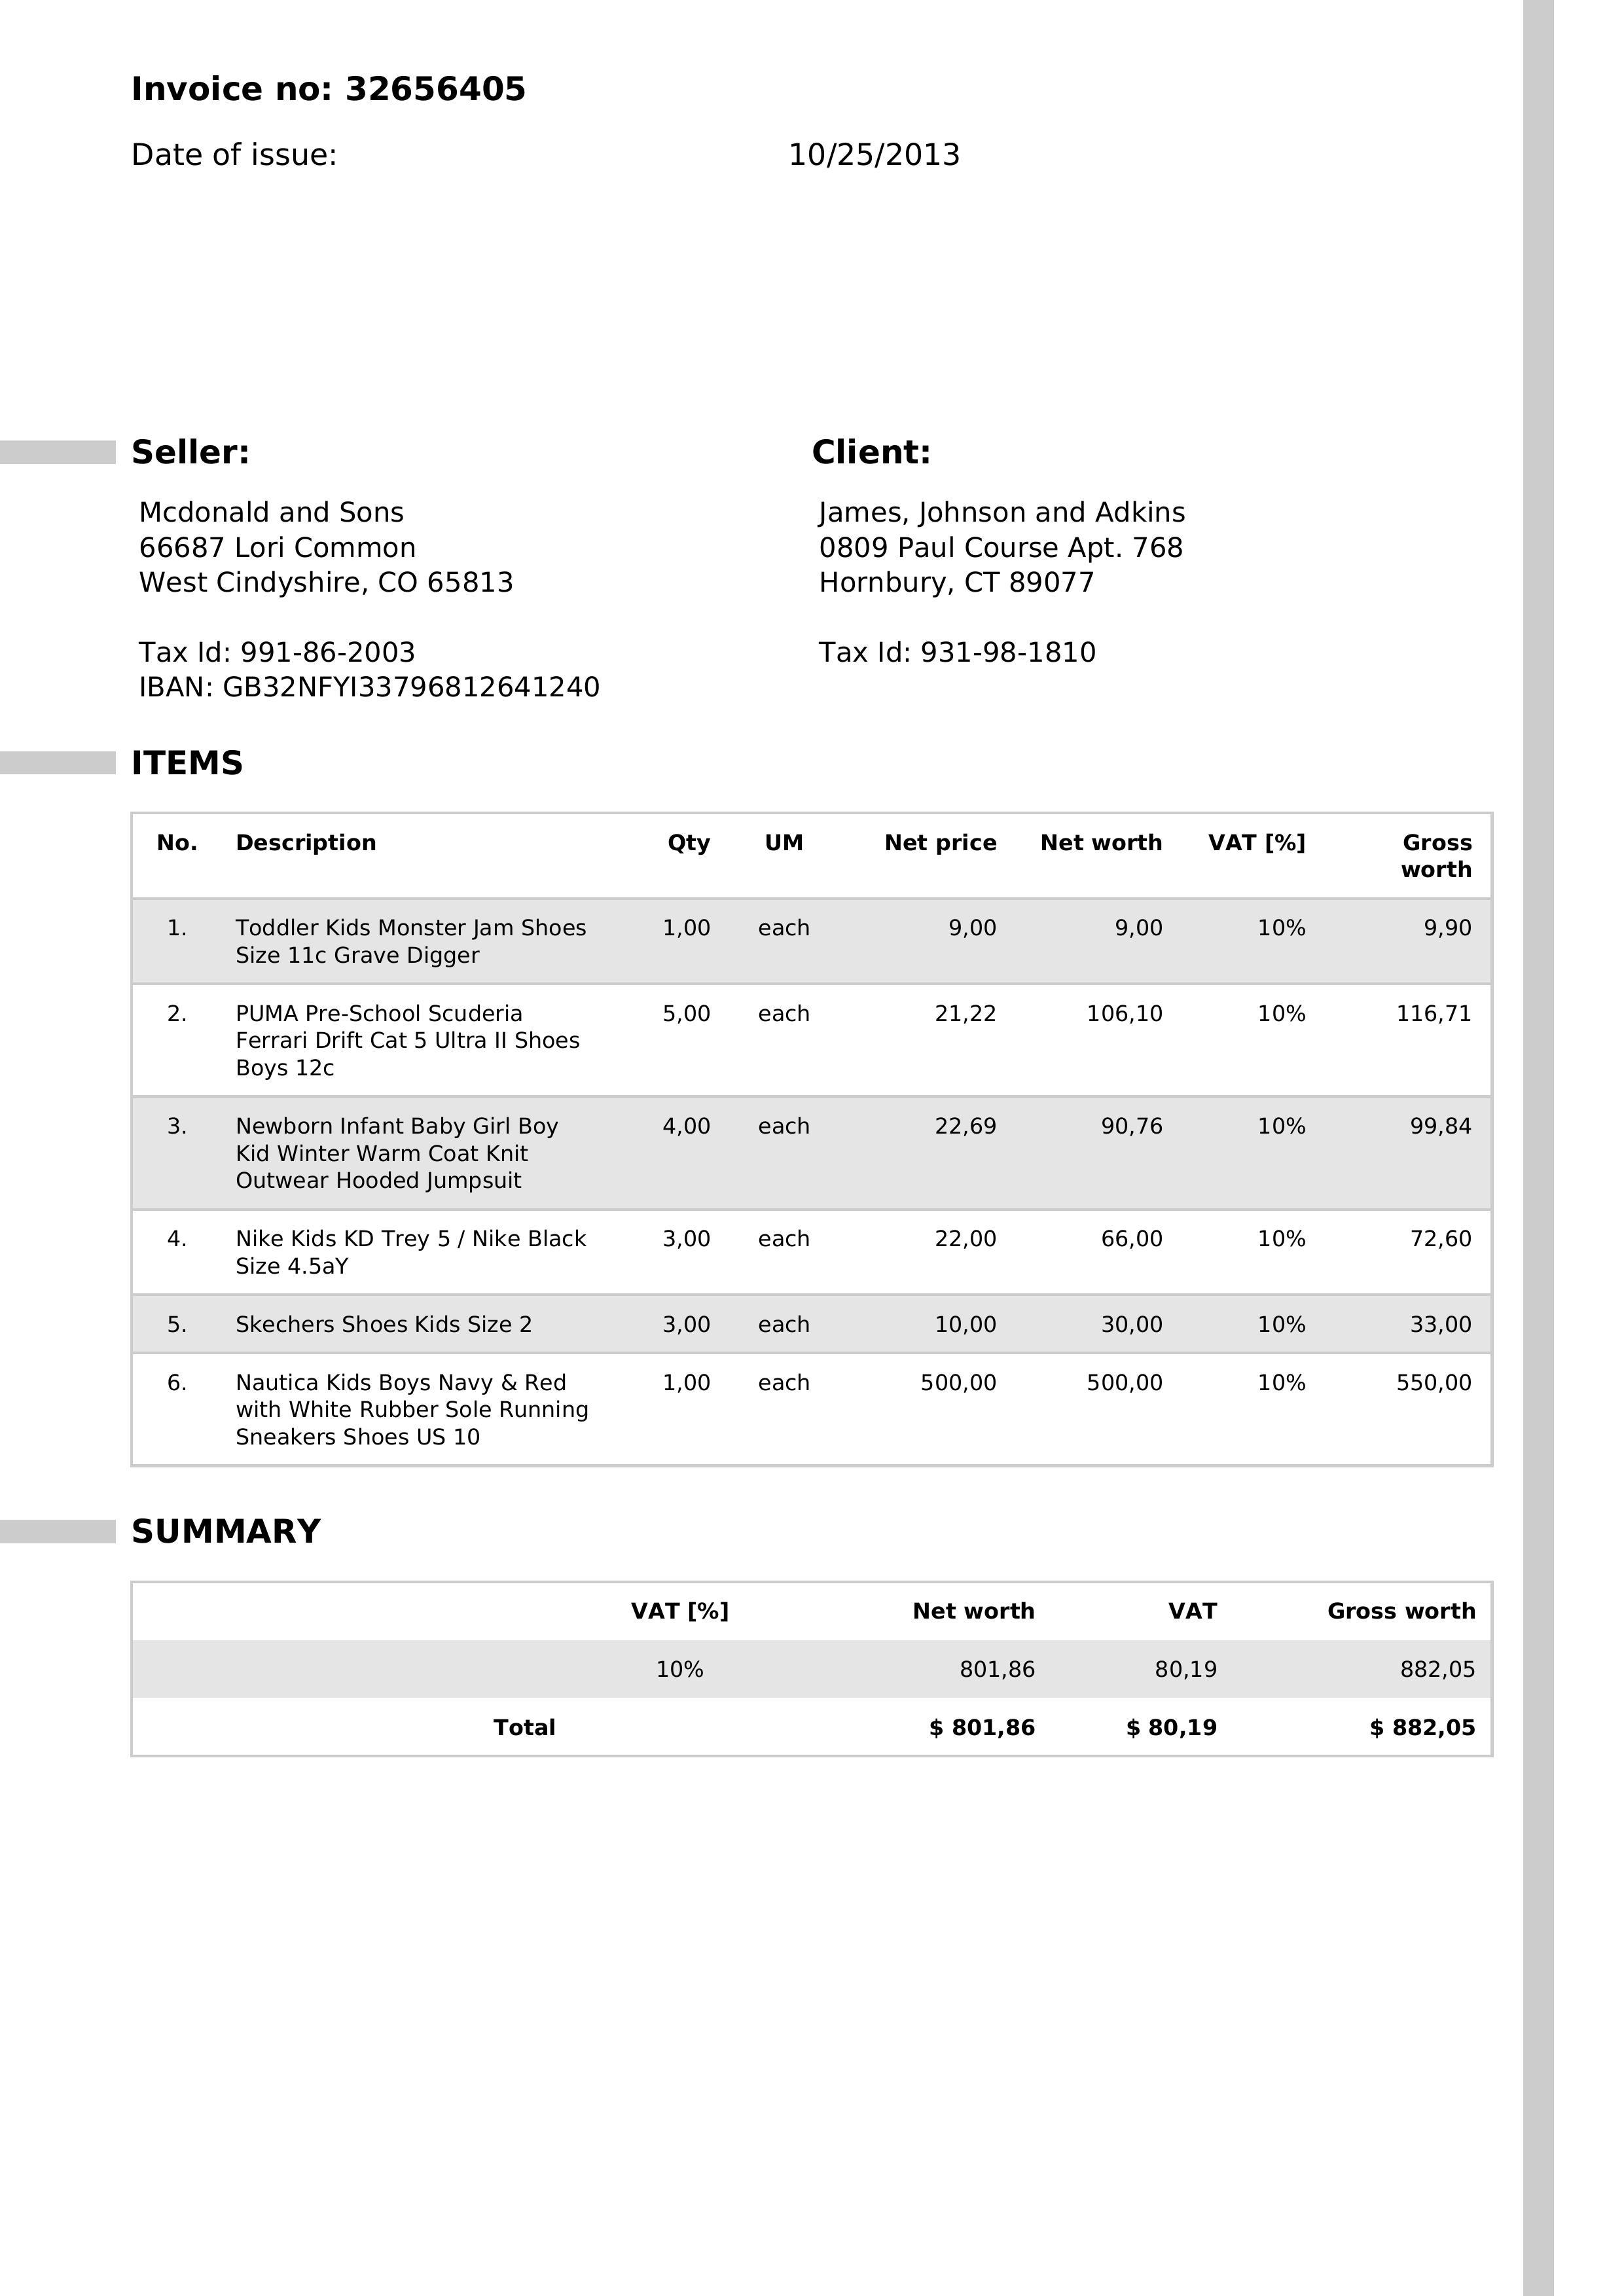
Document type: Invoice